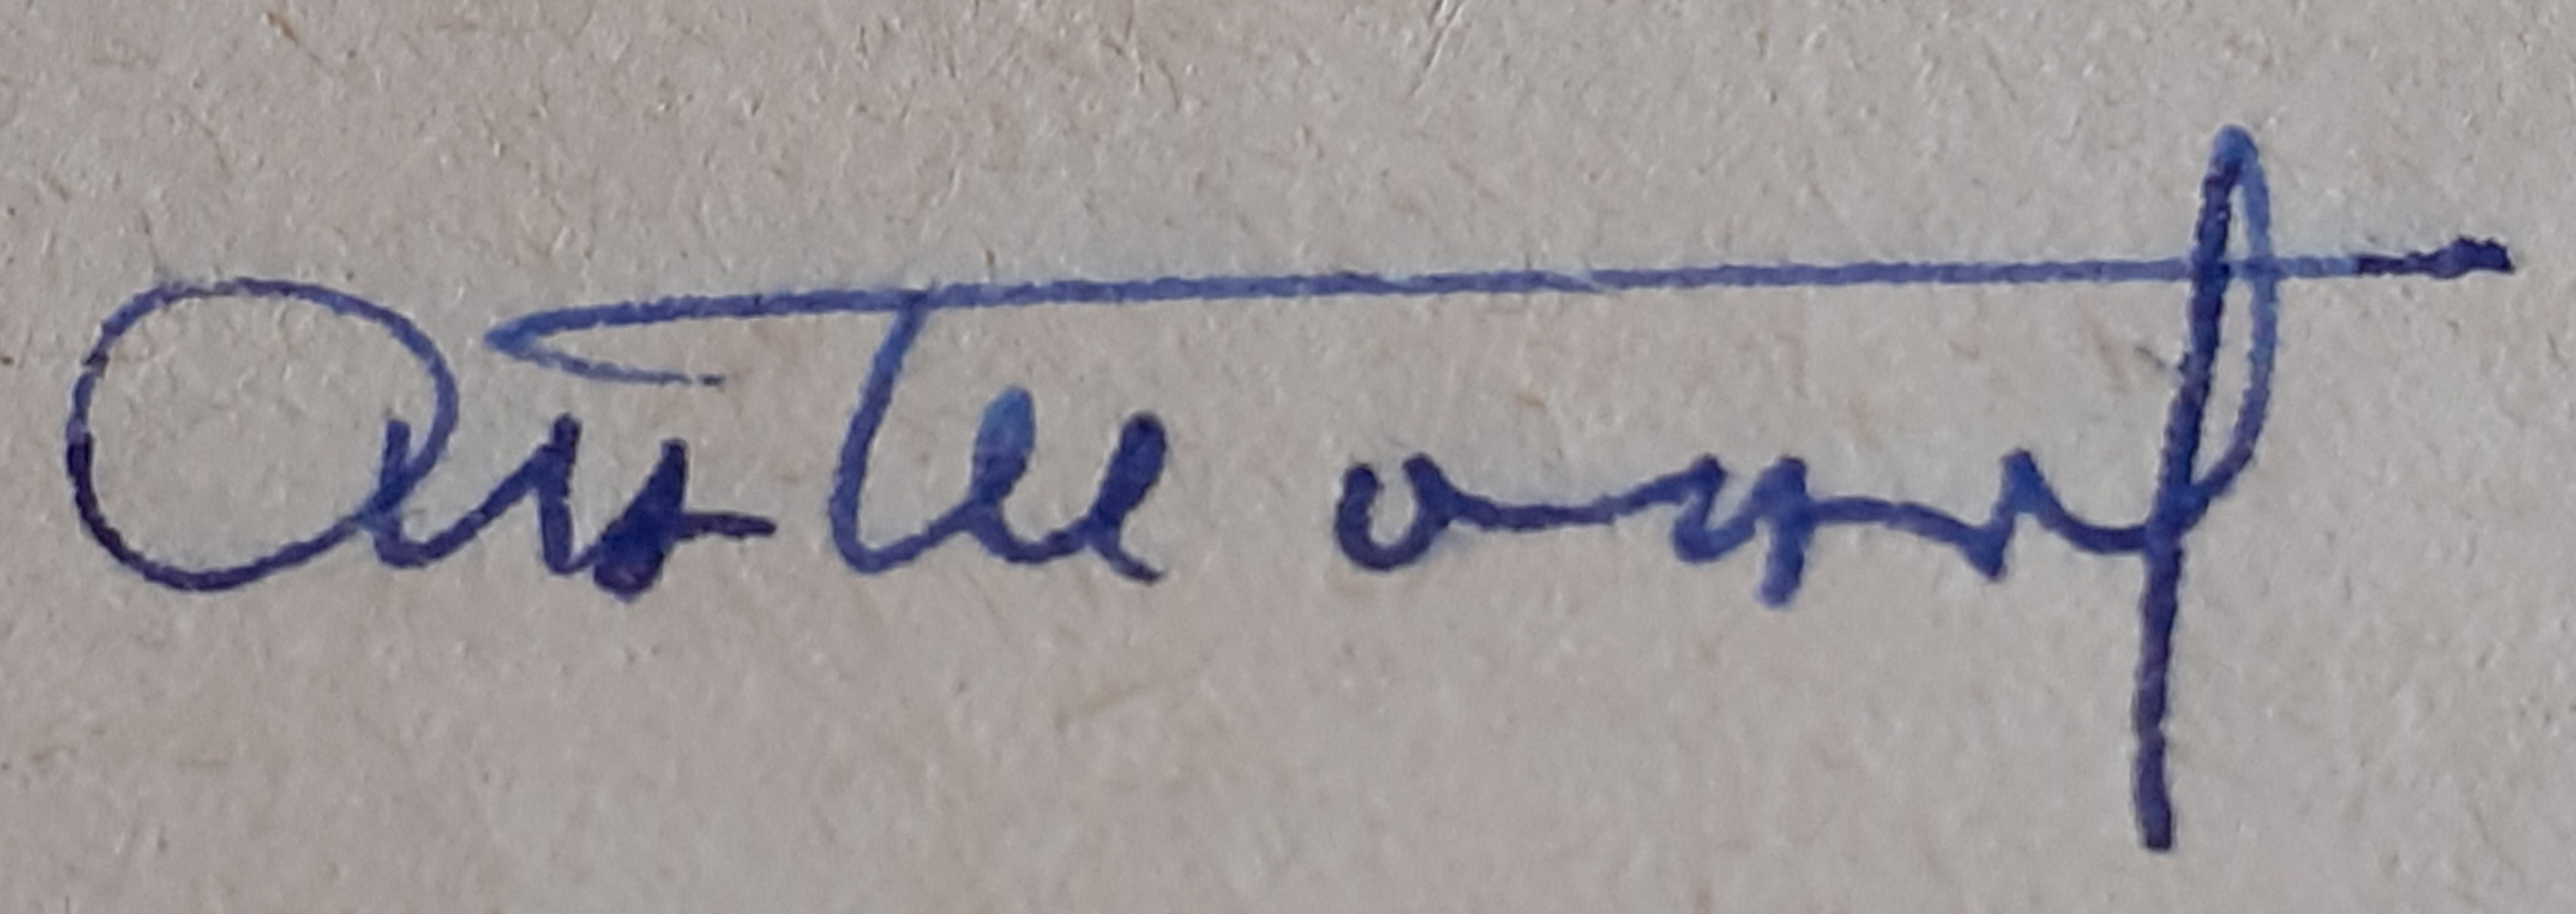
Signature of: anastas pavlov